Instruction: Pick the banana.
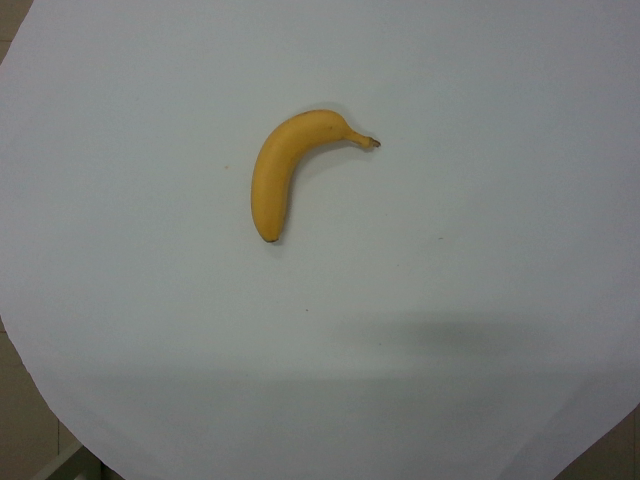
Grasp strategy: vertical